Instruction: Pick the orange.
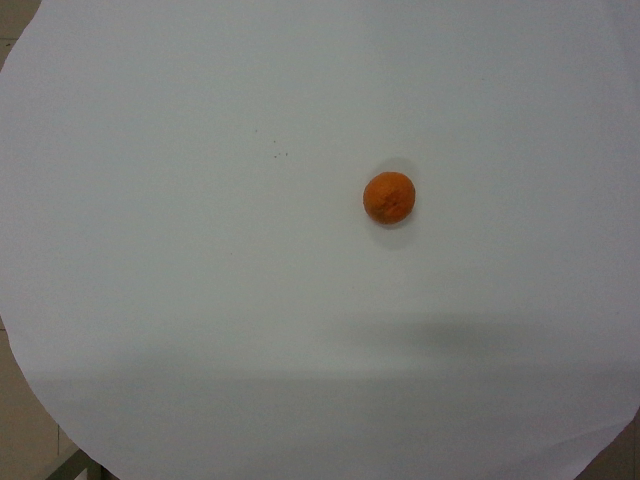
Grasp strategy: vertical